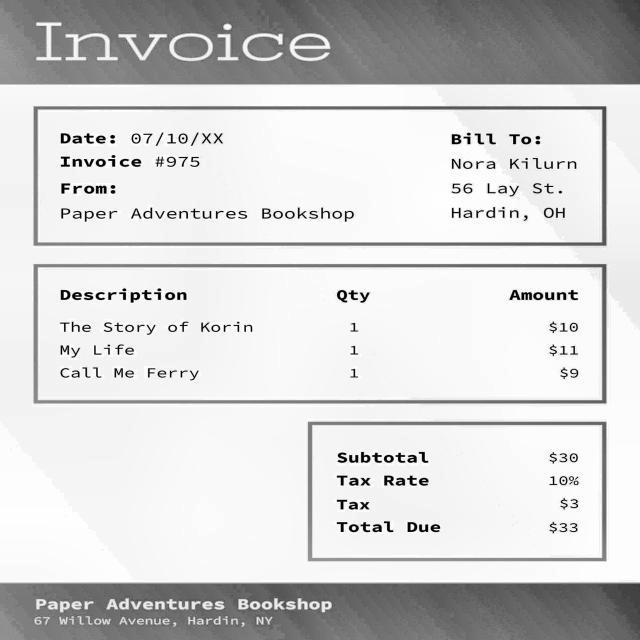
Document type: Invoice